Extract the amount written in words, the amount in digits, the name of the payee, the date on the cheque, and the bank's name from the image.
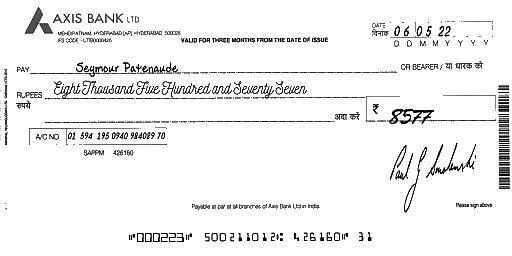
amt_in_words: Eight Thousand Five Hundred and Seventy Seven
amt_in_figures: 8577
payee_name: Seymour Patenaude
bank_name: AXIS BANK
cheque_date: 06/05/22